Question: What is the mailing or notice date provided in the document?
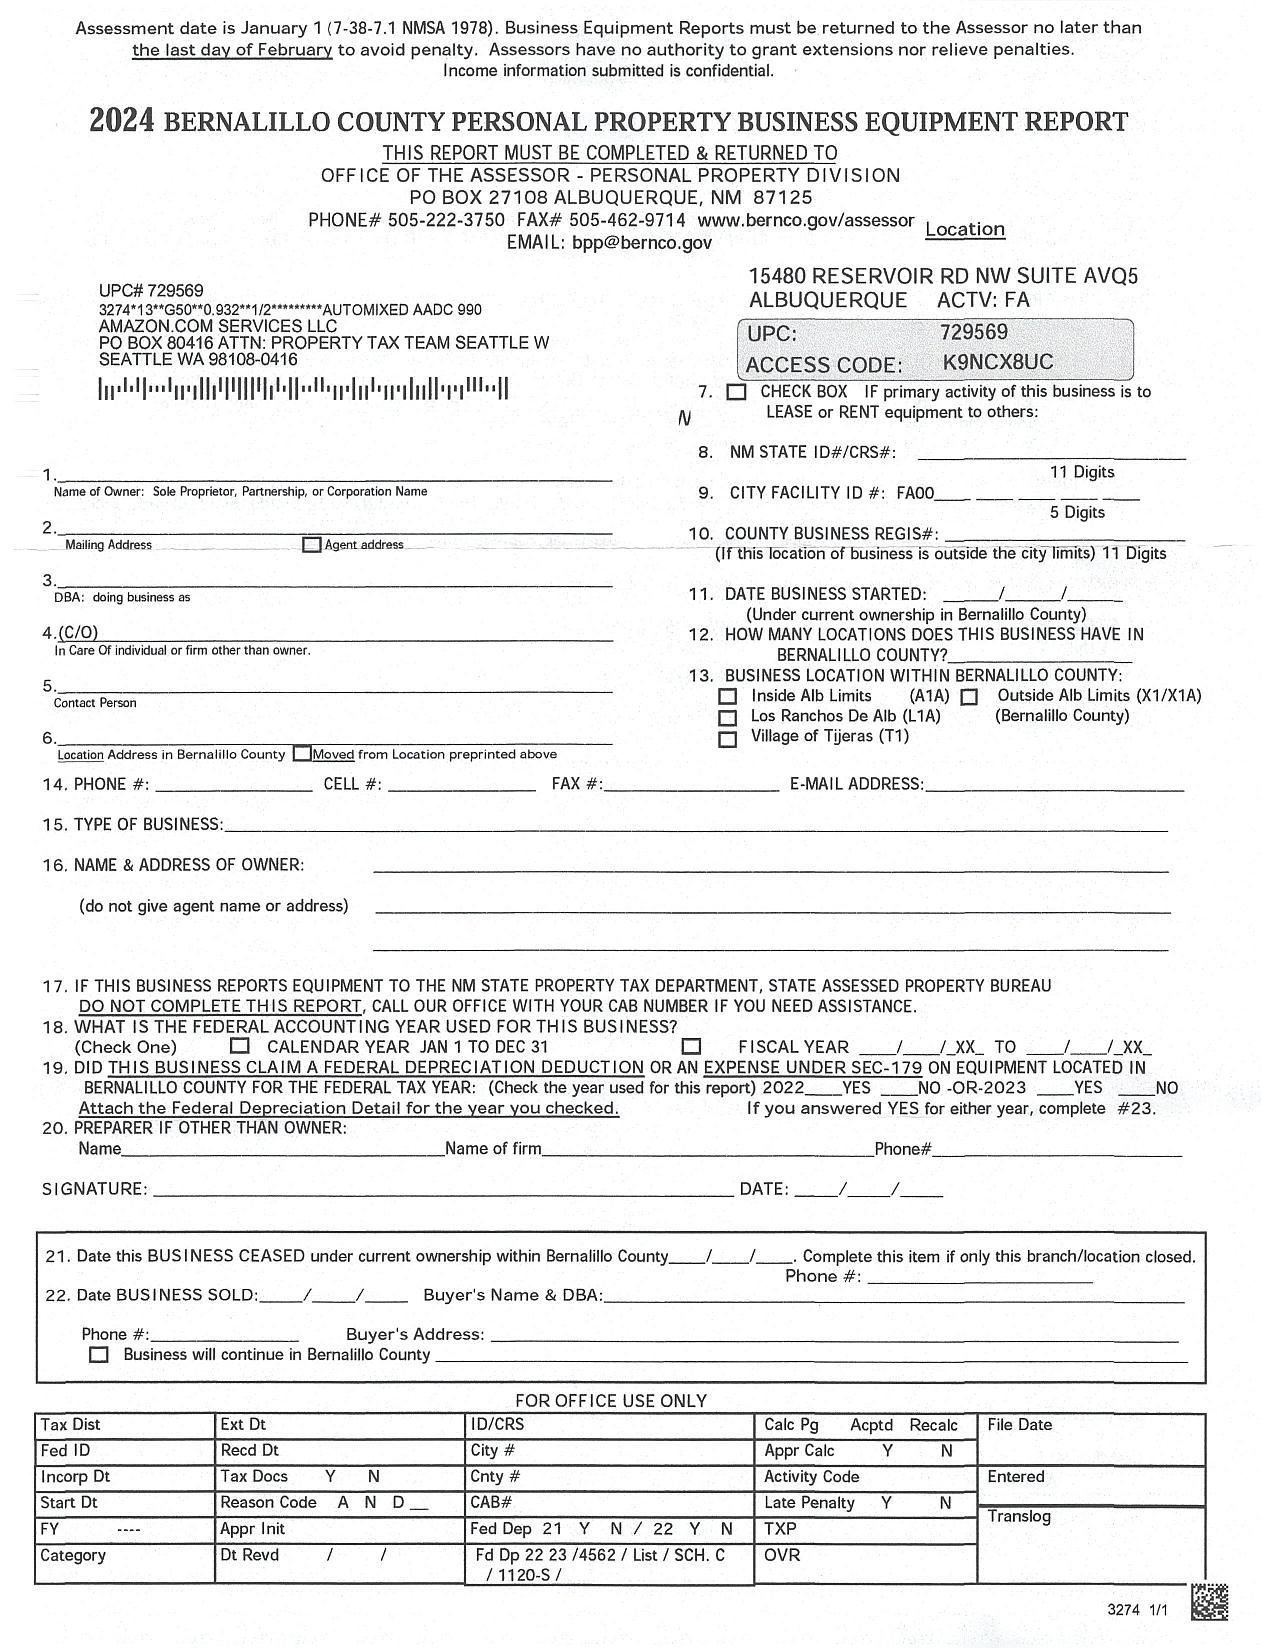
Answer: "1-Jan"